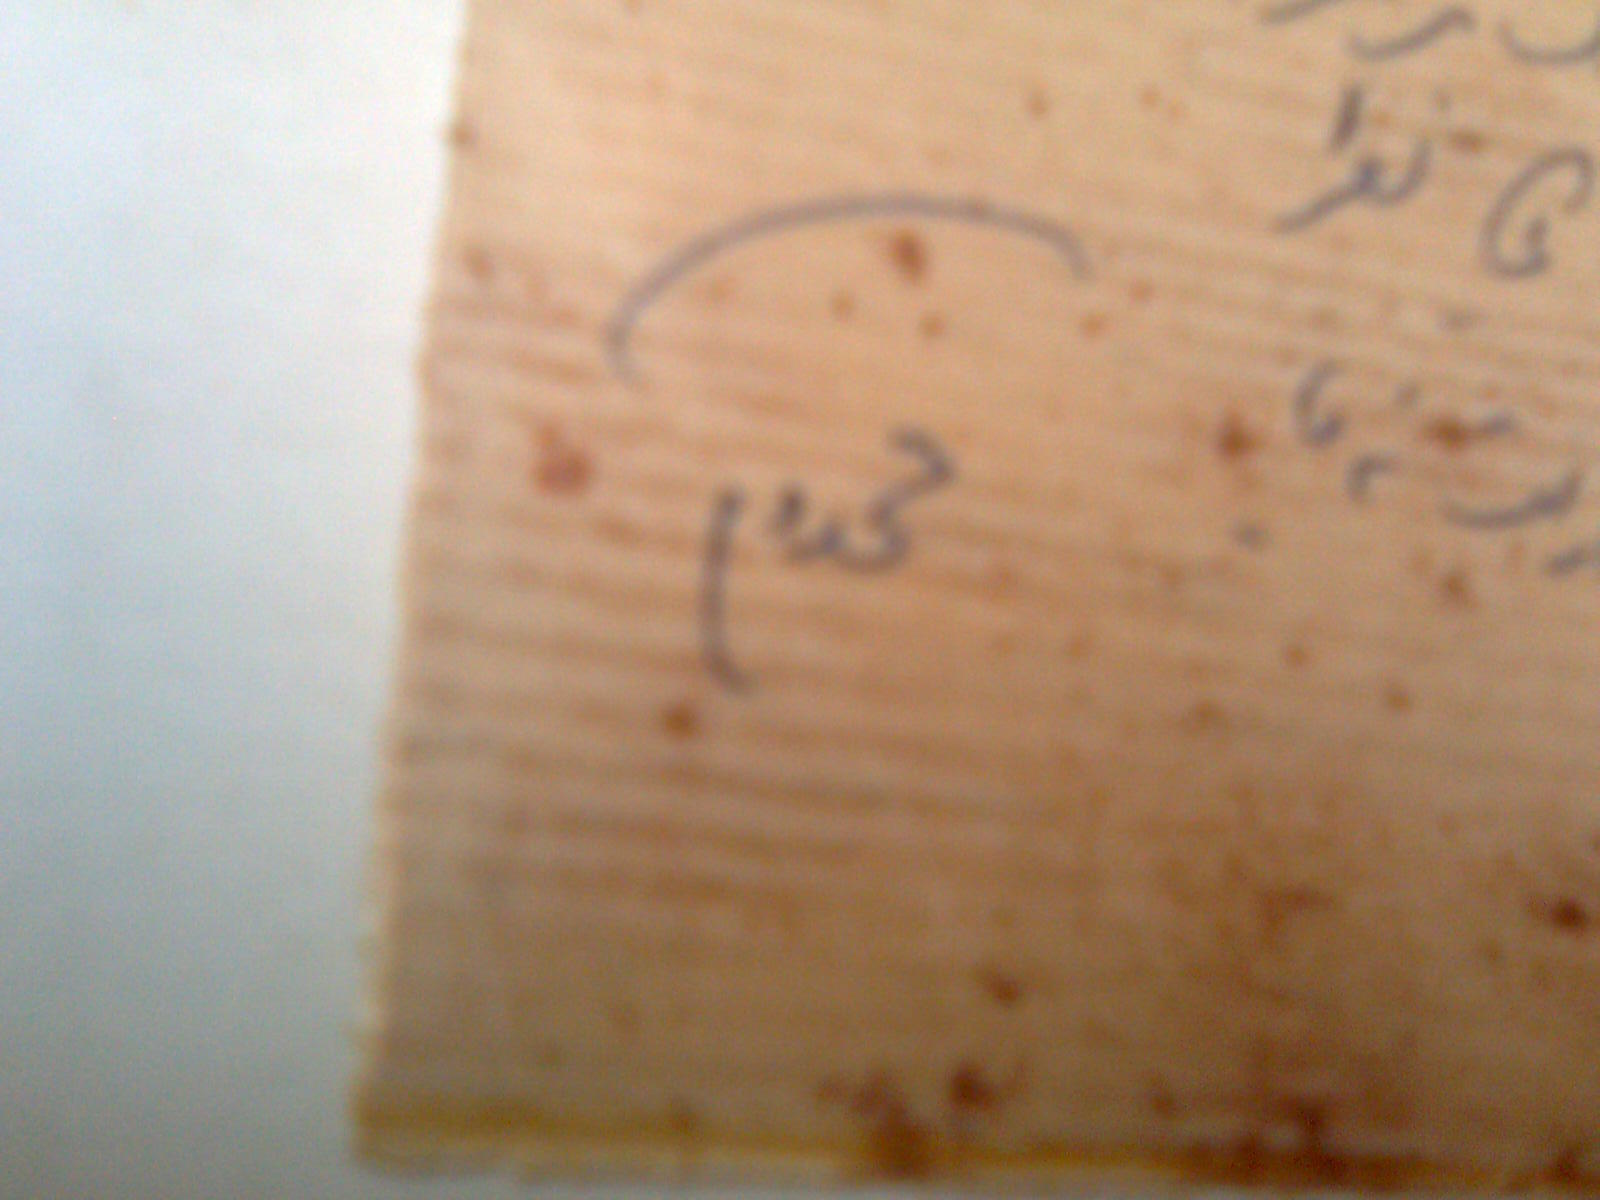
Signature of: makhdoom mohiuddin